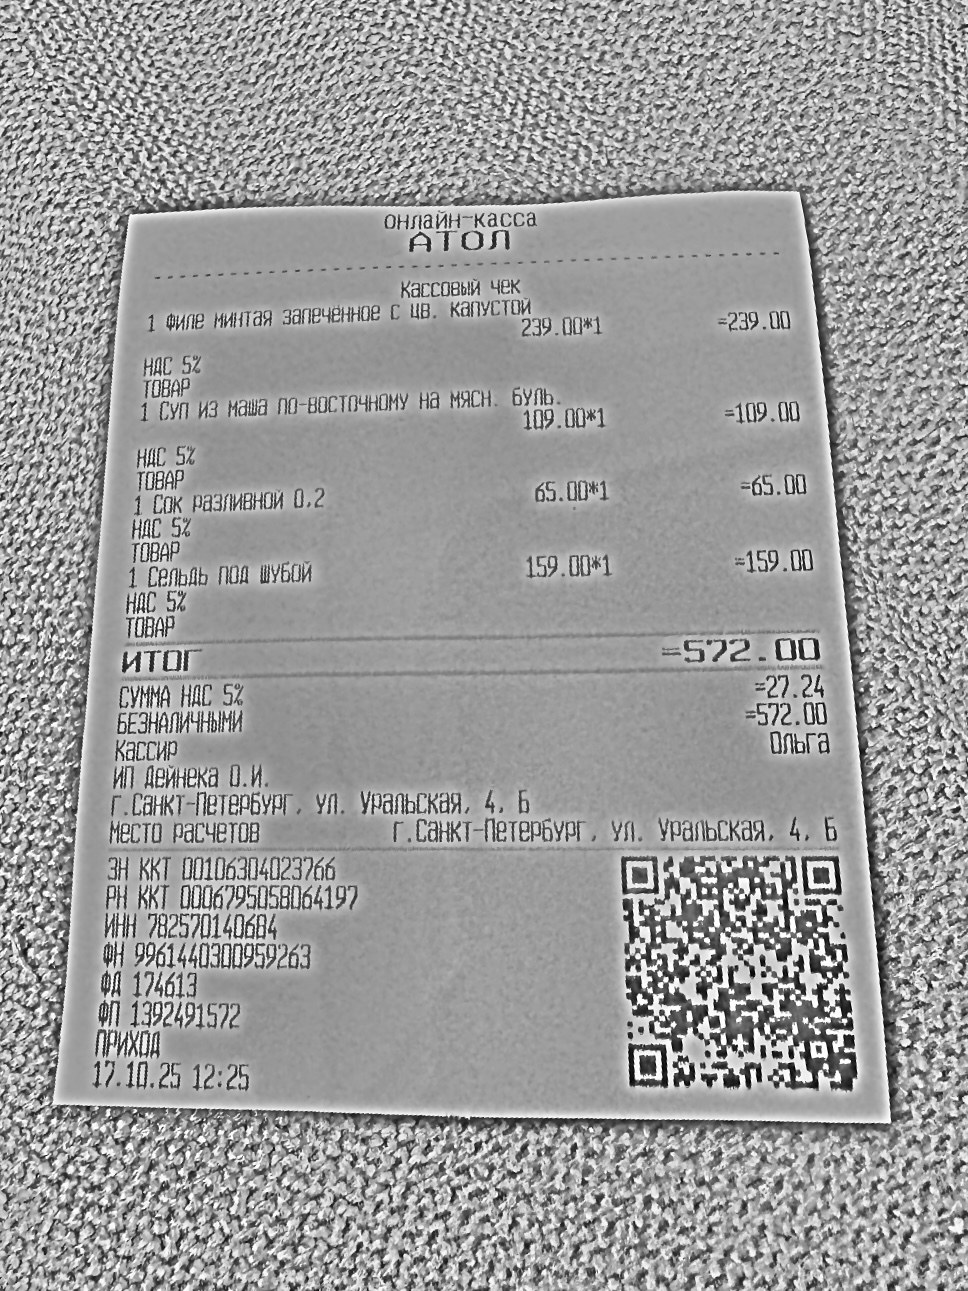
Продавец: ИП Дейнека О.И.
ИНН: 782570140684
Дата: 17.10.25
Товары: 1 Филе минтая запеченное с цв. капустой; 1 Суп из маша по-восточному на мясн. буль.; 1 Сок разливной 0.2; 1 Сельдь под шубой
Количество: 1; 1; 1; 1
Цена: 239.00; 109.00; 65.00; 159.00
Сумма: 239.00; 109.00; 65.00; 159.00
Итого: 572.00